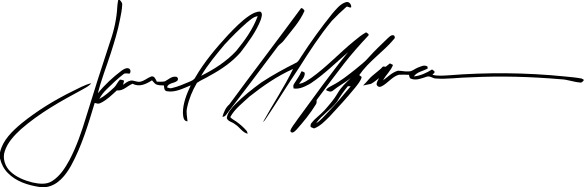
Signature of: jared huffman